Question: What was observed in the imaging?
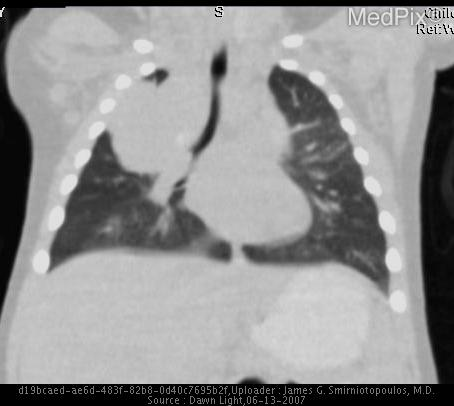
Answer: The imaging shows •  Frontal view of the chest shows a large right paraspinal mass with splaying of the 3rd and 4th posterior ribs.

•  Non-contrast CT image of the chest below the carina shows a soft-tissue paraspinal mass with calcification medially.

•  Contrast-enhanced CT image above the carina shows epidural extension.    Ovoid region of enhancement; and, anteriorly is atelectatic lung.

•  Pre- and post-contrast T1-weighted MR images show the mass to be of intermediate intensity with heterogeneous enhancement. The mass abuts the trachea and epidural extension is clearly seen.

•  Sagittal T2-weighted MR image shows extension of the mass into the right neural foramina from T2-T4. Frontal view of the chest shows a right paraspinal mass with splaying of the posterior 3rd and 4th ribs..